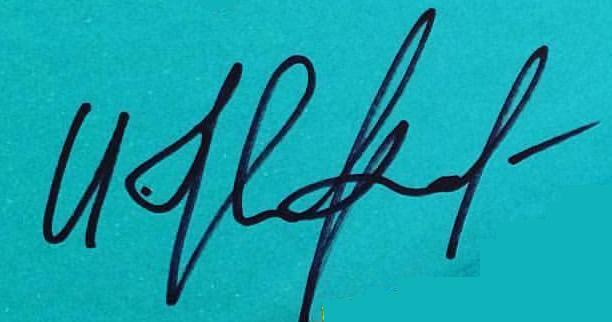
Signature of: igor nikolayev